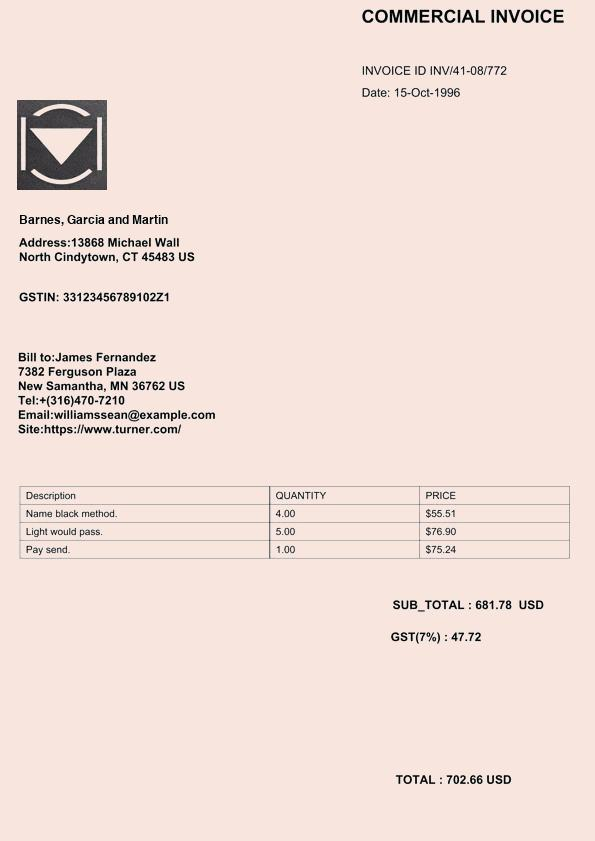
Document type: Invoice